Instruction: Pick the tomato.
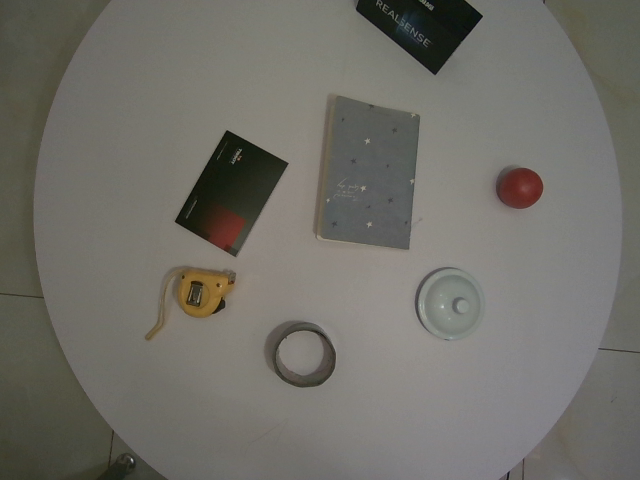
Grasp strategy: vertical